Question: What jurisdiction, city, or county is the document associated with?
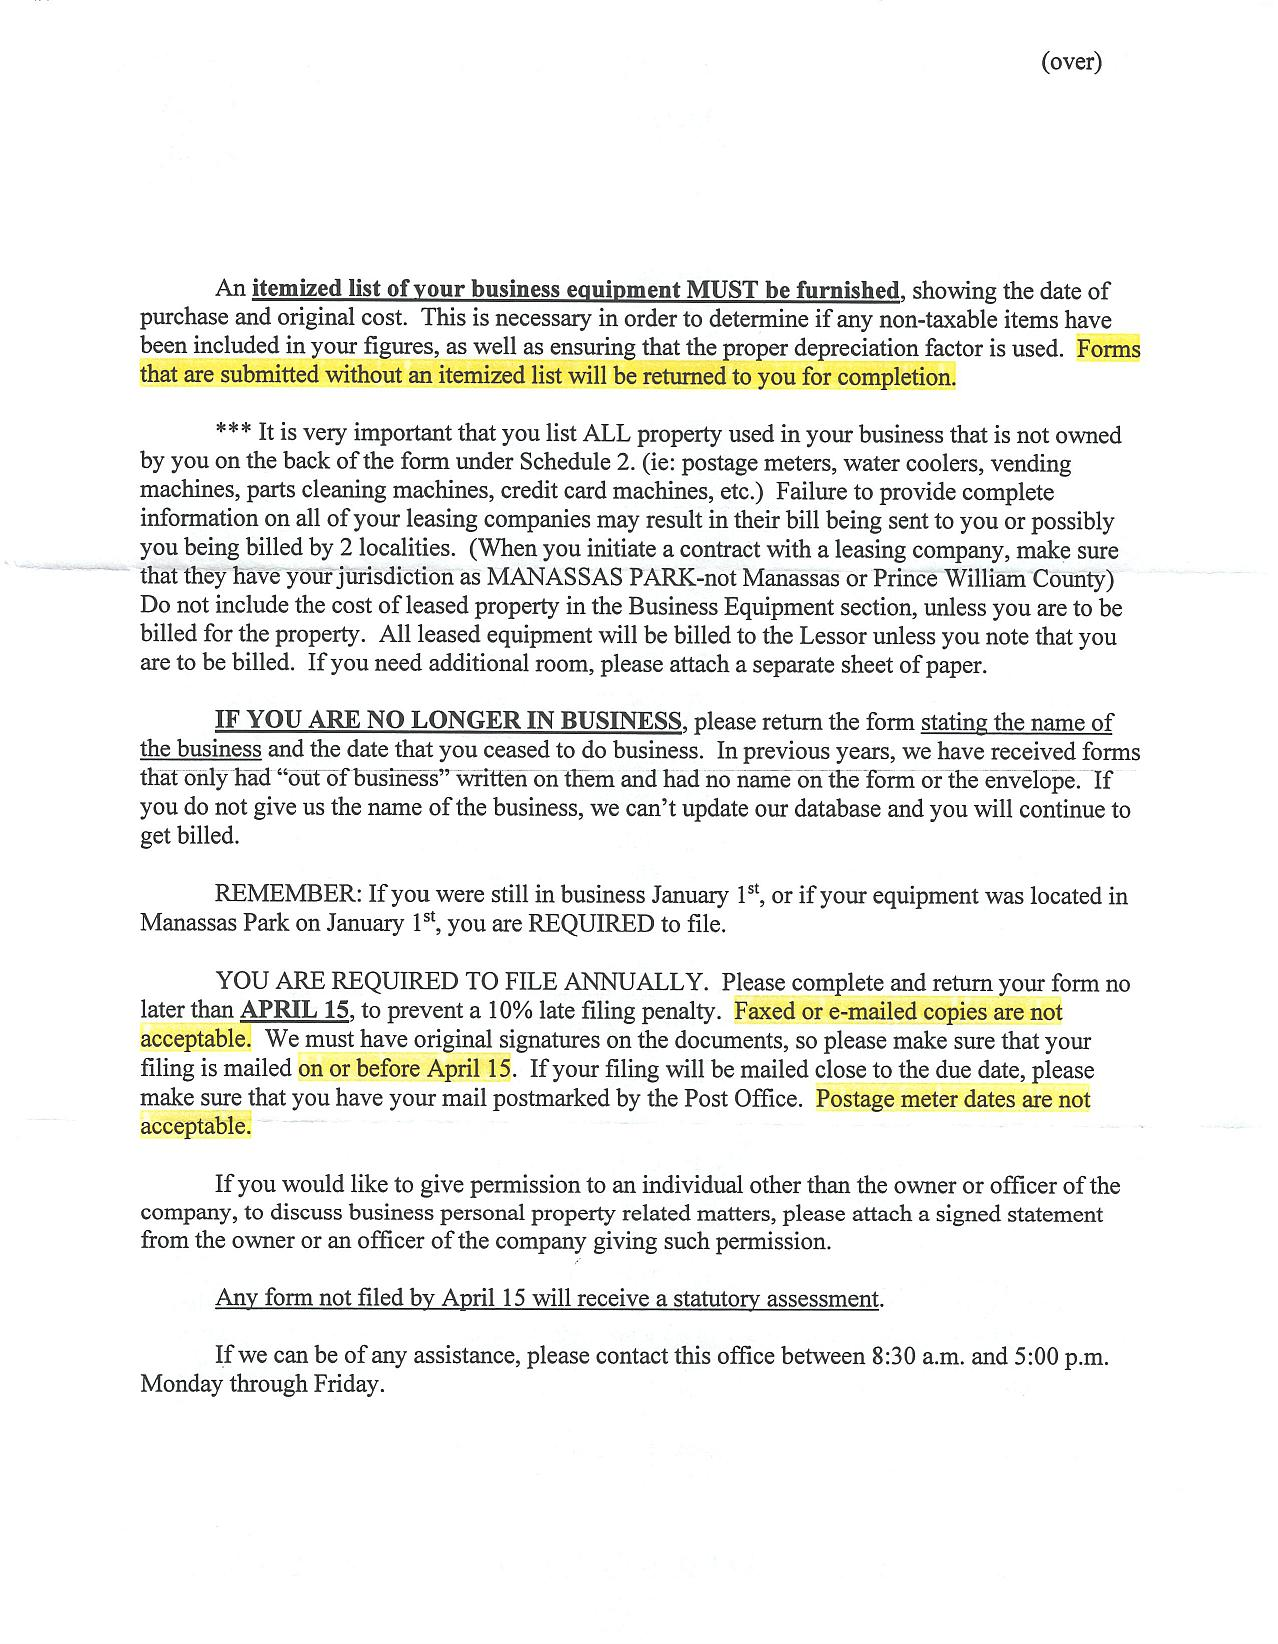
Answer: "Manassas Park-not Manassas or Prince William County"